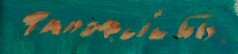
Signature of: arnošt paderlík